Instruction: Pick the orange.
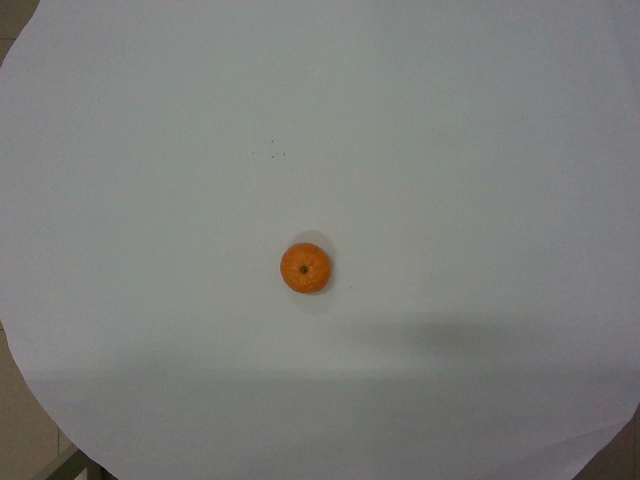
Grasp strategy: vertical